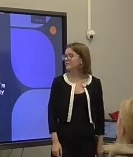
Транскрипция: about who am I you can see an example that you can write about your name where you're from, your age who you are your job maybe, why not your favorite hobby you can write everything you can write some hobbies and please write as it goes from all of the vocabulary something about your favorite sport or your most favorite and my treatise can come maybe you have your favorite outfit, your favorite sportswear so you can see an example my example so you have your paper
Категория: Педагогические действия
Подкатегория: Оценивает ответ (похвала); Предоставляет обратную связь
Описание действия: Учитель предлагает ученикам оценить проделанную работу, и финализирует полученные знания
Контекст и комментарии: Контекст ДО: Прошел урок в ходе которого ученики выучили новые слова на английском. Результат ПОСЛЕ: ученики усвоили новые знания. Педагогический эффект: похвала и подведение итогов позволяют ощутить объем проделанной работы и стимулируют дальнейшее посещение занятий